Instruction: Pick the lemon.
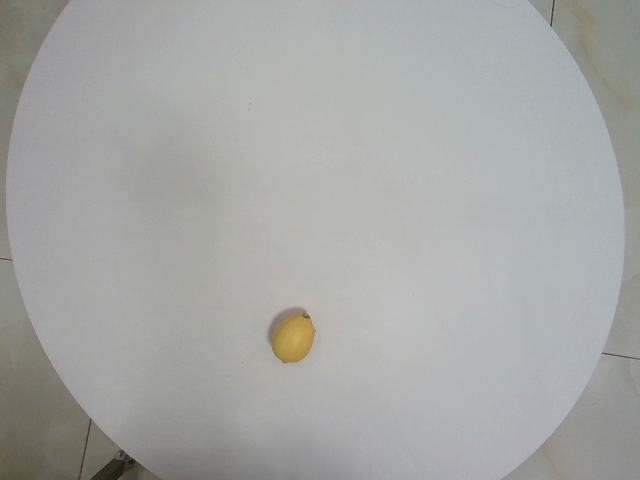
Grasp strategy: vertical